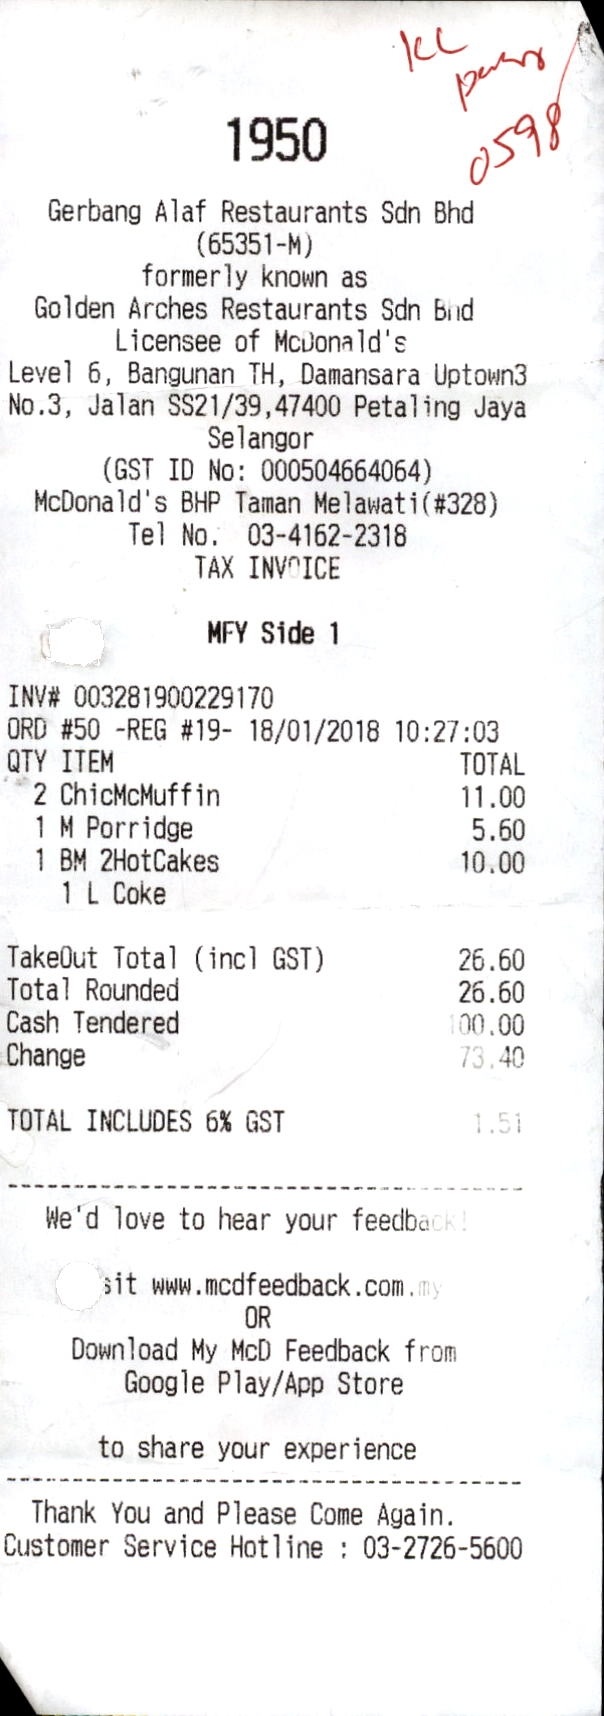
1950
GERBANG ALAF RESTAURANTS SDN BHD
(65351-M)
FORMERLY KNOWN AS
GOLDEN ARCHES RESTAURANTS SDN BHD
LICENSEE OF MCDONALD'S
LEVEL 6, BANGUNAN TH, DAMANSARA UPTOWN3
NO.3, JALAN SS21/39,47400 PETALING JAYA
SELANGOR
(GST ID NO: 000504664064)
MCDONALD'S BHP TAMAN MELAWATI(#328)
TEL NO. 03-4162-2318
TAX INVOICE
MFY SIDE 1
INV# 003281900229170
ORD #50 -REG #19- 18/01/2018 10:27:03
QTY ITEM
2 CHICMCMUFFIN
1 M PORRIDGE
1 BM 2HOTCAKES
1 L COKE
TAKEOUT TOTAL (INCL GST)
TOTAL ROUNDED
CASH TENDERED
CHANGE
TOTAL INCLUDES 6% GST
TOTAL
11.00
5.60
10.00
26.60
26.60
100.00
73.40
1.51
WE'D LOVE TO HEAR YOUR FEEDBACK
SIT WWW.MCDFEEDBACK.COM.MY
OR
DOWNLOAD MY MCD FEEDBACK FROM
GOOGLE PLAY/APP STORE
TO SHARE YOUR EXPERIENCE
THANK YOU AND PLEASE COME AGAIN.
CUSTOMER SERVICE HOTLINE : 03-2726-5600